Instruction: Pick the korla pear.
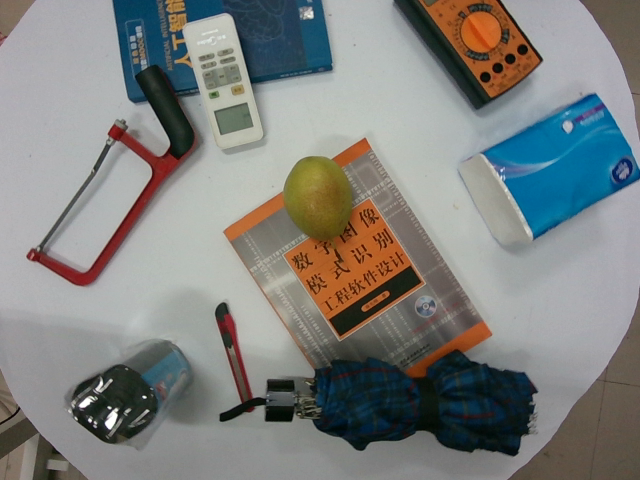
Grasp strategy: vertical